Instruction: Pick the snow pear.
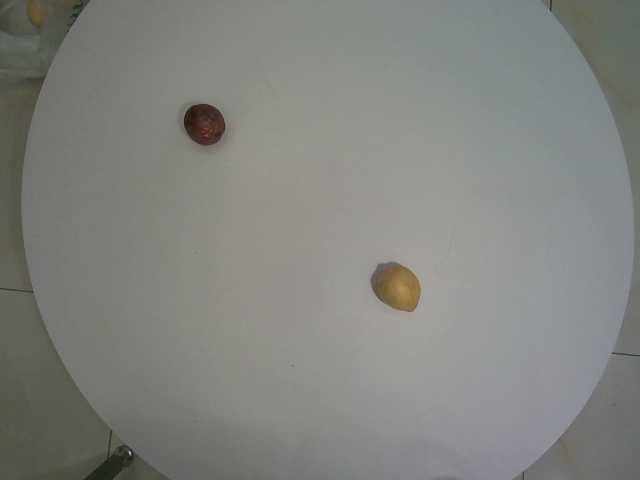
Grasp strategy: vertical